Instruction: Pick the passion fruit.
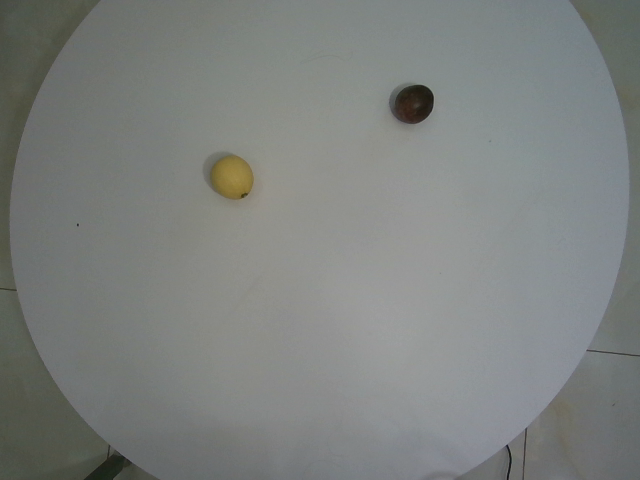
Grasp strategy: vertical